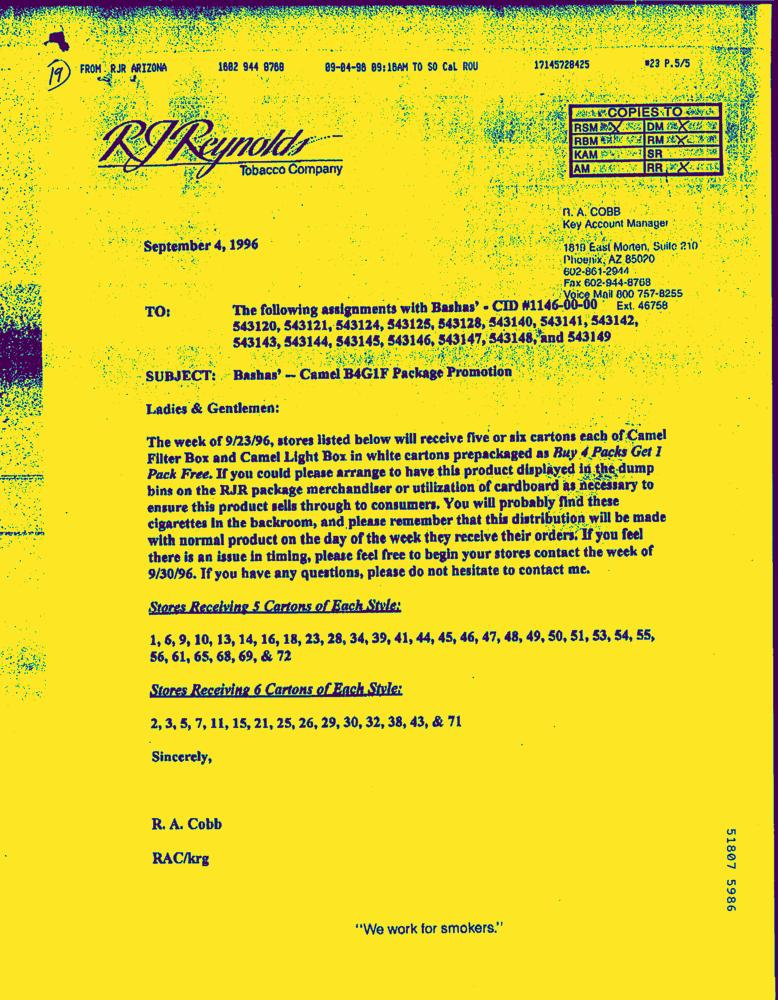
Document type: Letter-Doc